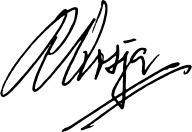
Signature of: rexhep qosja